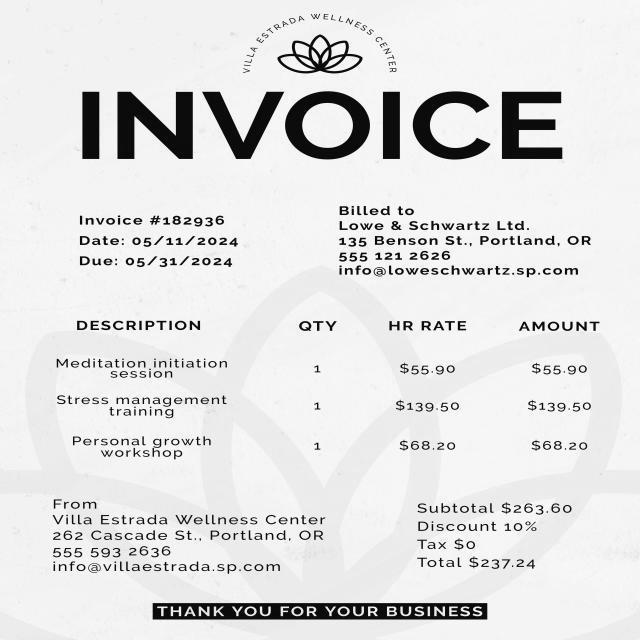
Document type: Invoice